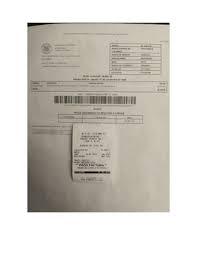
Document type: Invoice